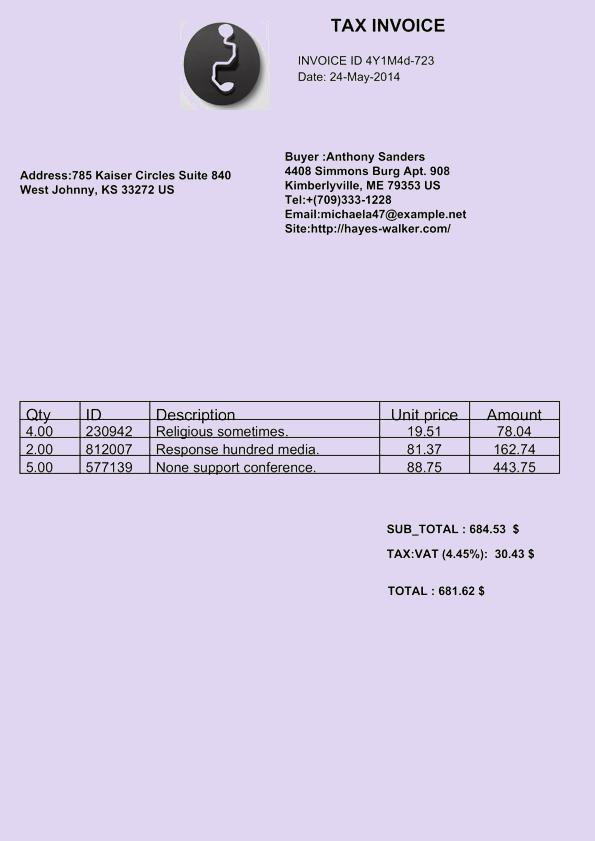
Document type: Invoice